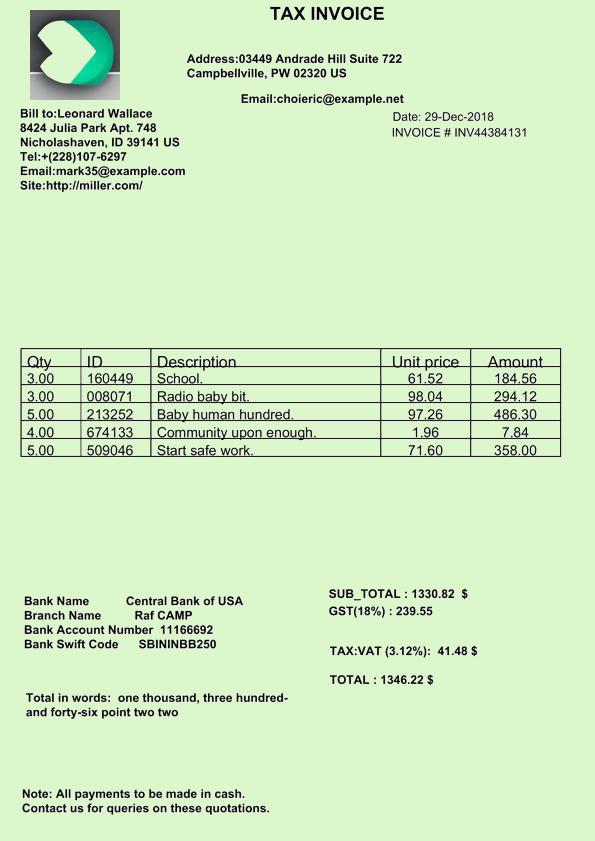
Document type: Invoice